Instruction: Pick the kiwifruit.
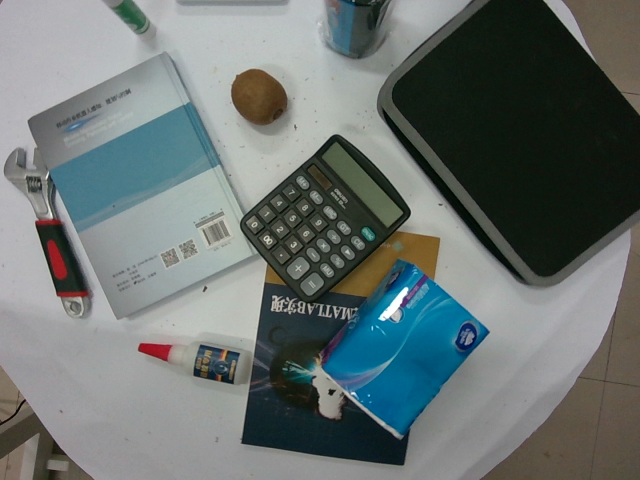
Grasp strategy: vertical